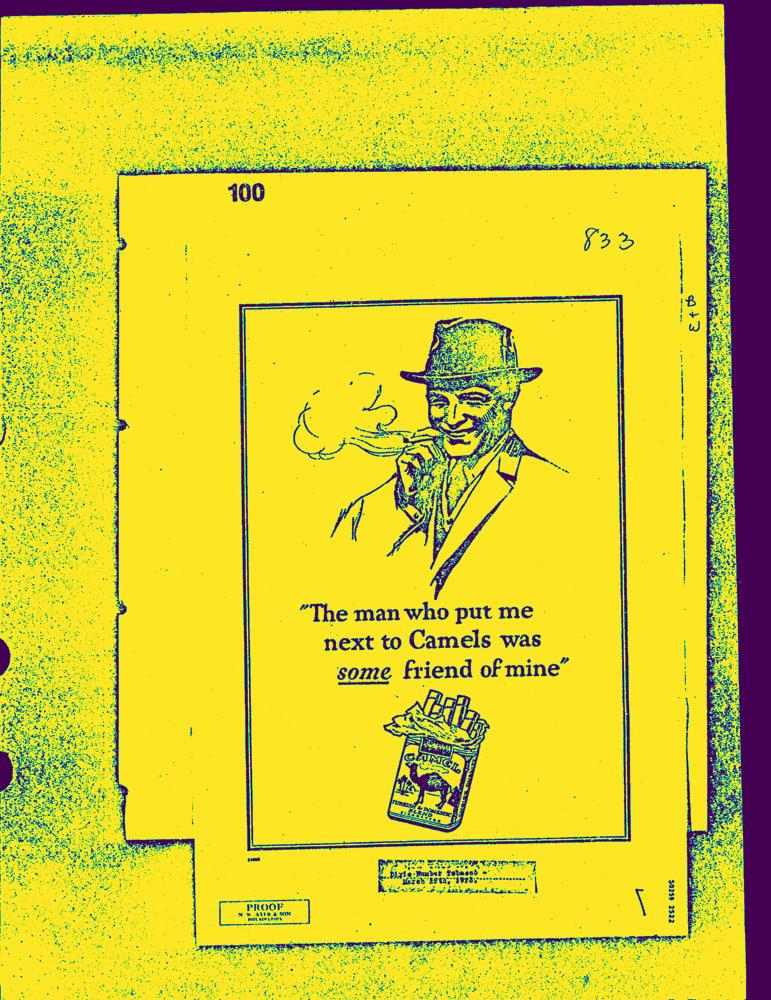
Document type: AD